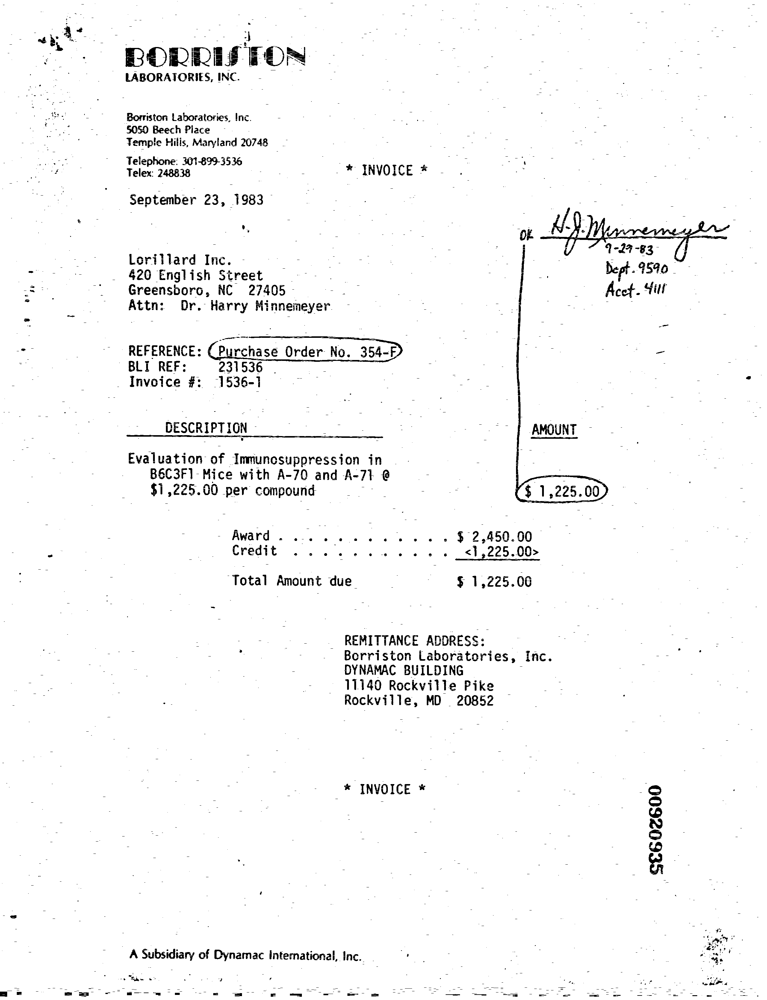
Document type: Invoice